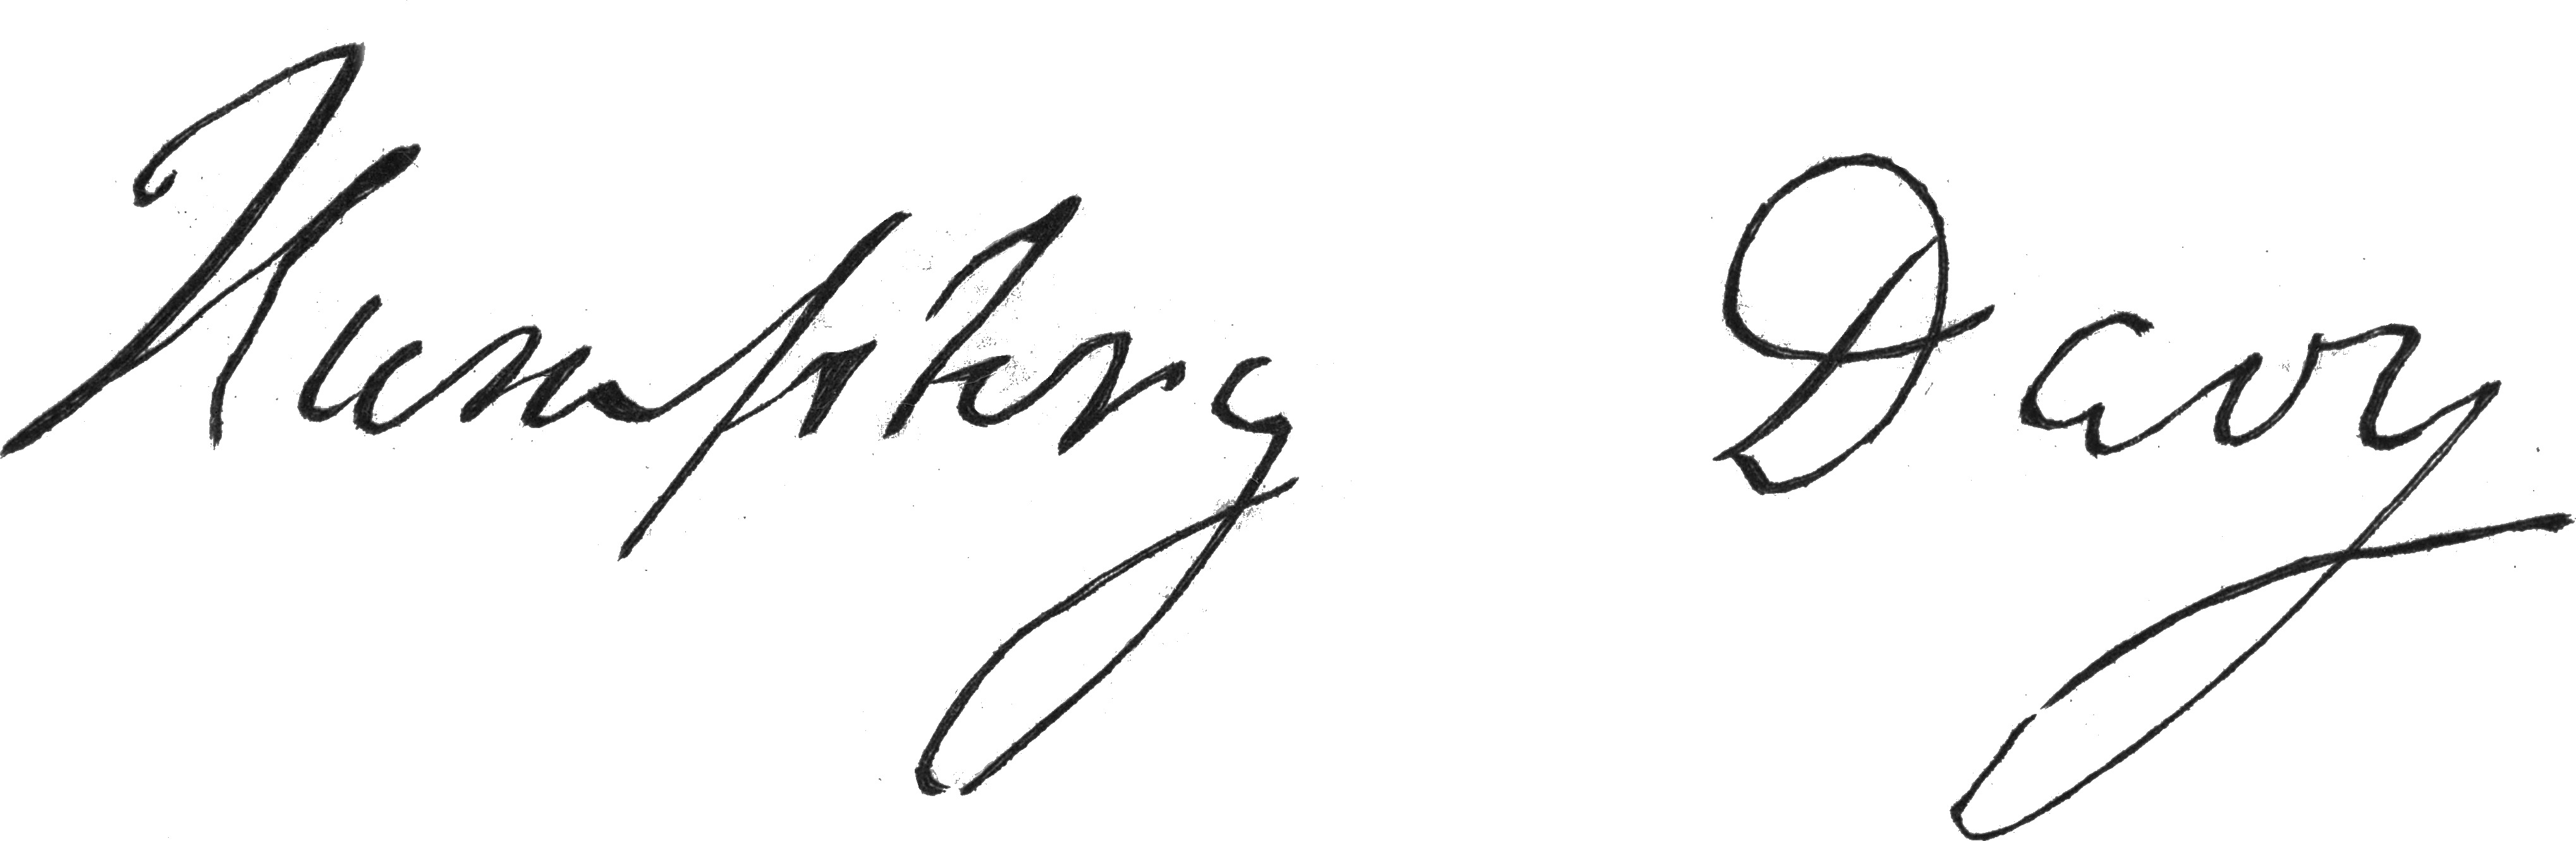
Signature of: humphry davy